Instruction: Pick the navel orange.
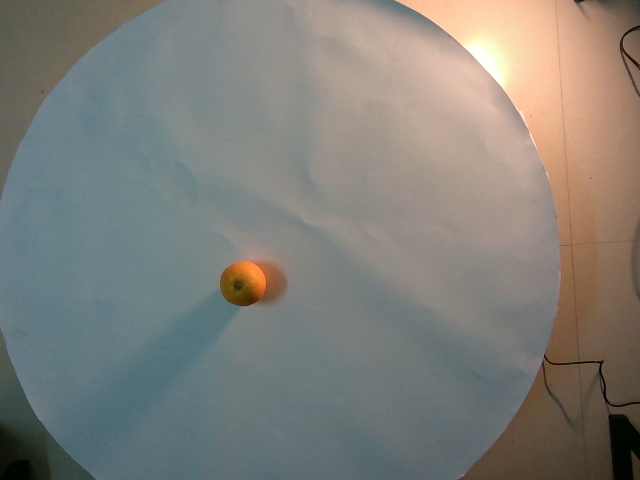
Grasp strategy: vertical